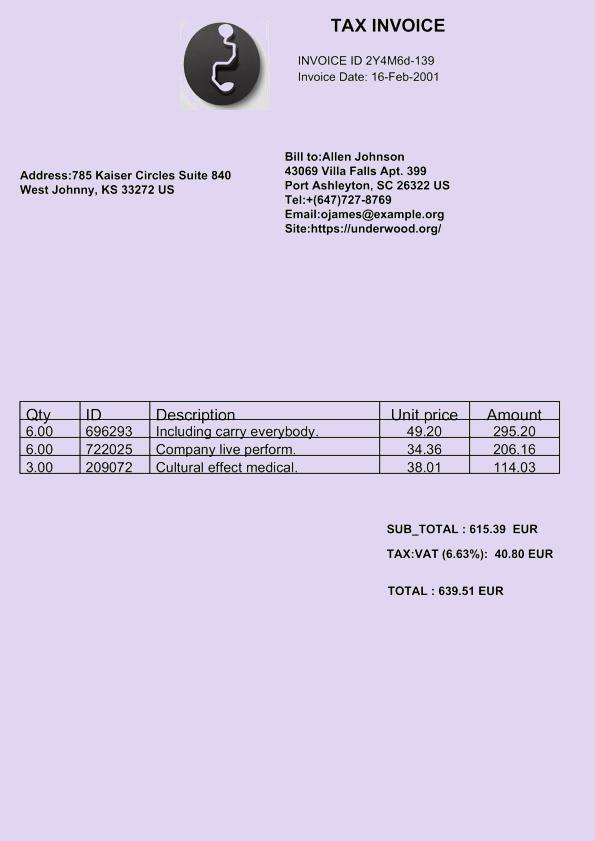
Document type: Invoice